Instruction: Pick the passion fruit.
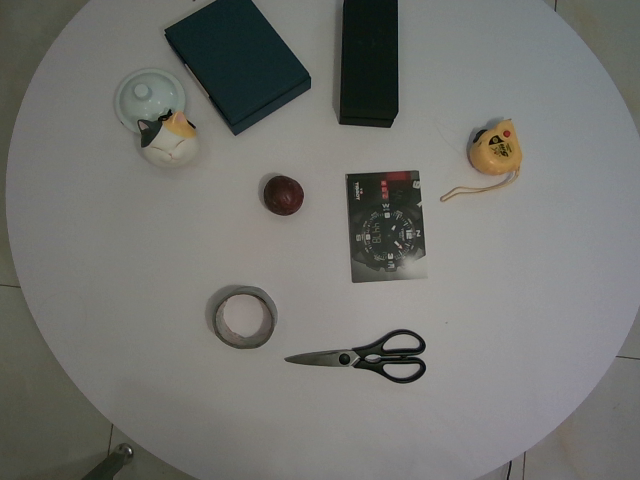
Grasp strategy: vertical